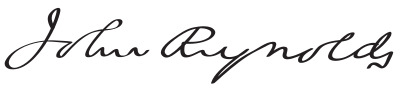
Signature of: john reynolds